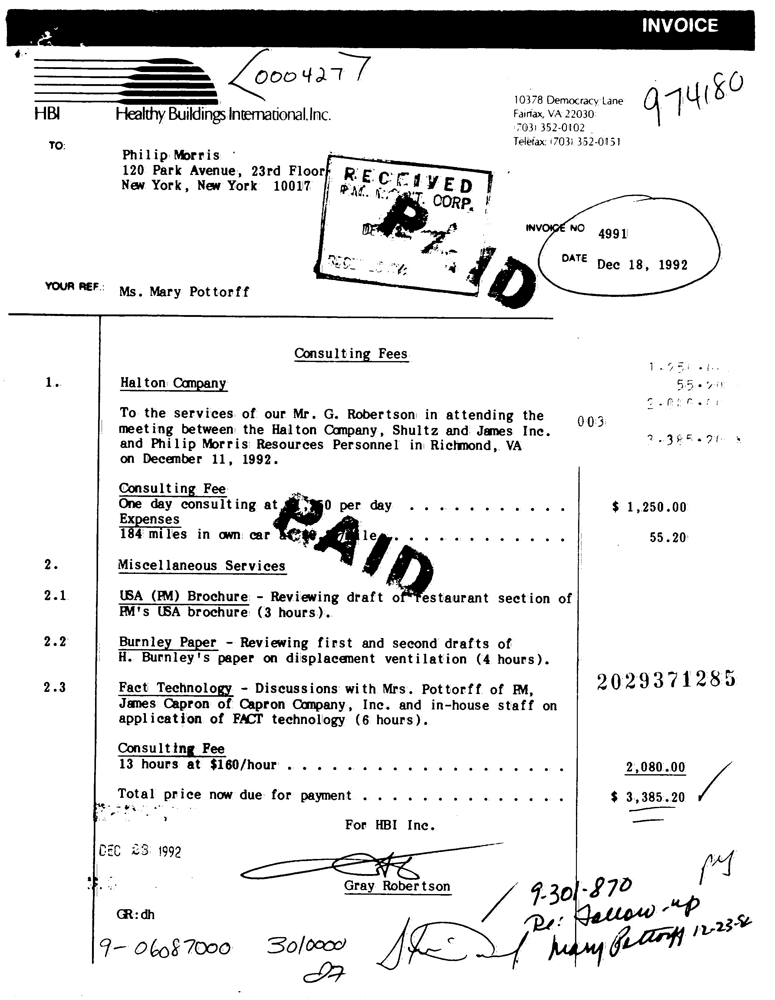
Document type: Invoice